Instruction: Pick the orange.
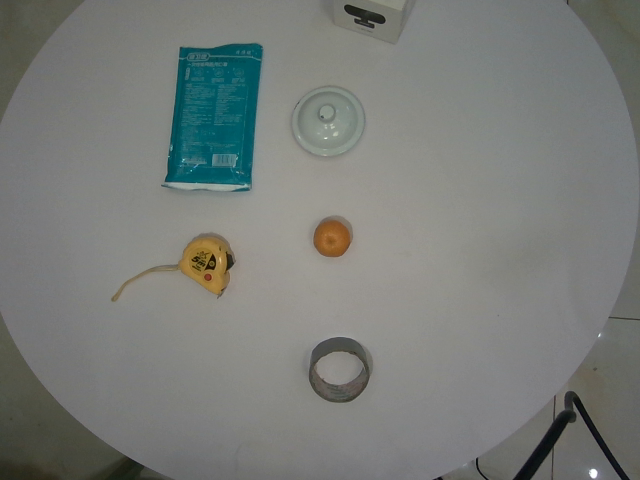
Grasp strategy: vertical